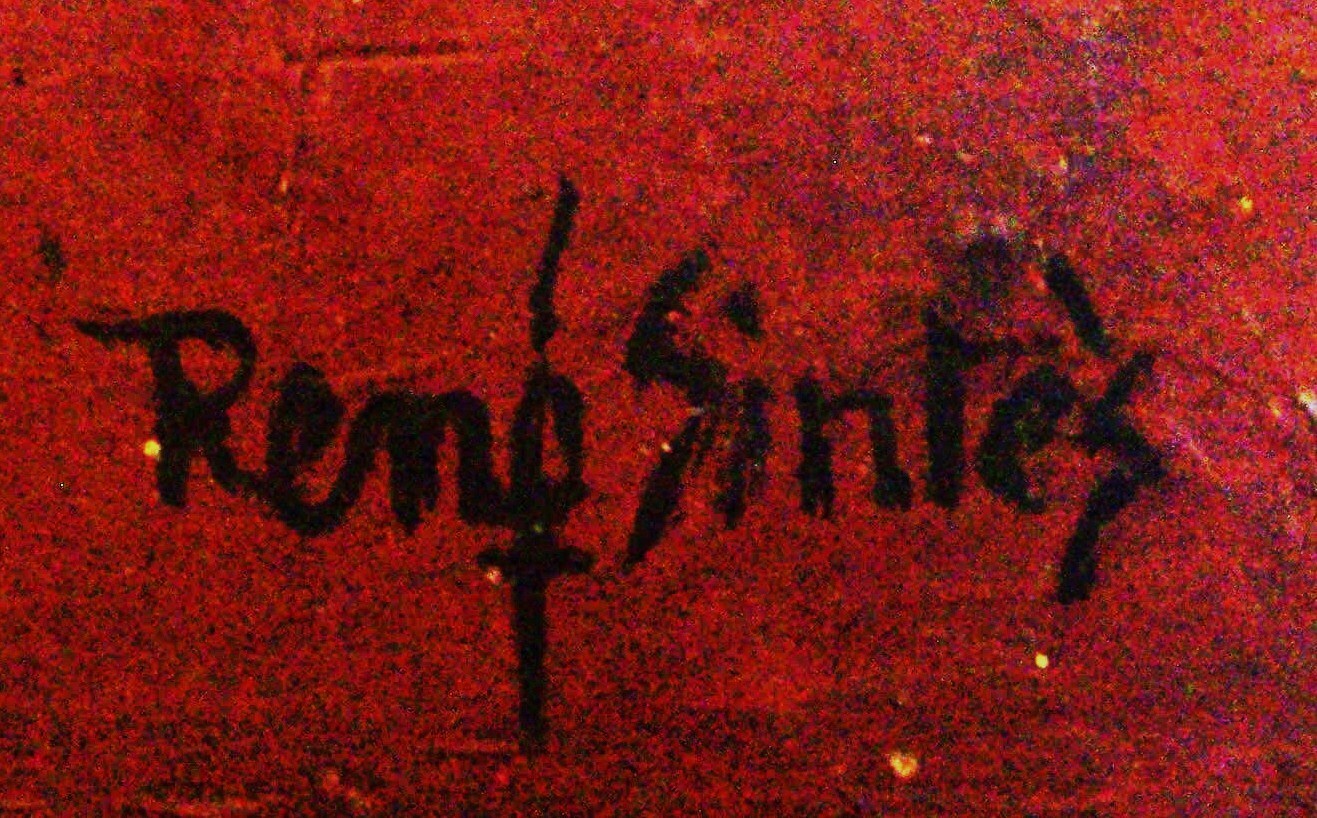
Signature of: rené sintès